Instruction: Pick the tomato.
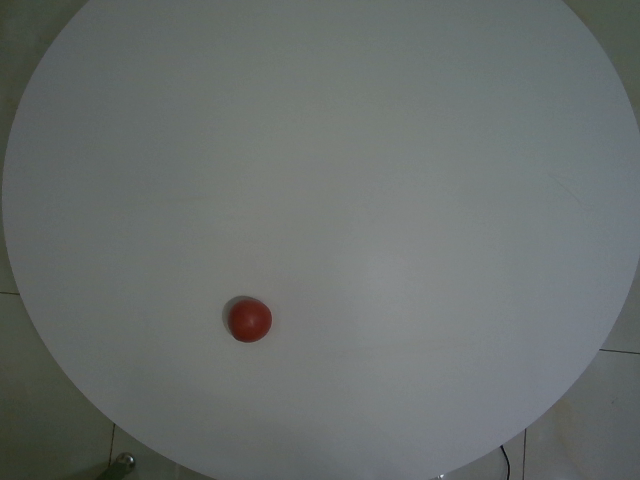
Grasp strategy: vertical